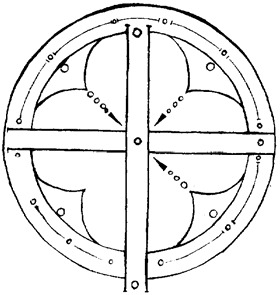
Signature of: fernando perez de traba